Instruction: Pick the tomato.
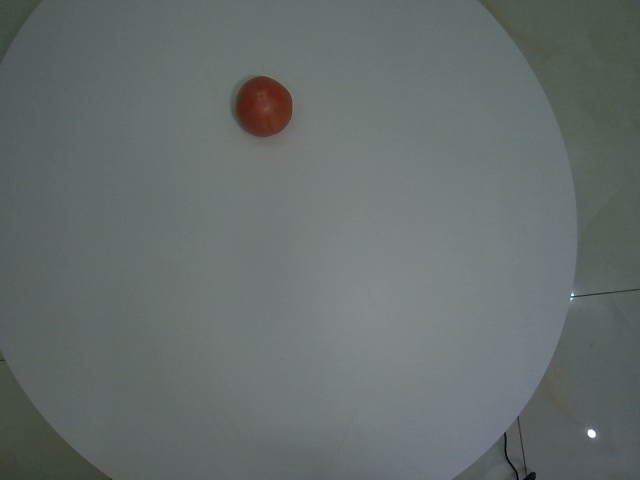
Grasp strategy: vertical